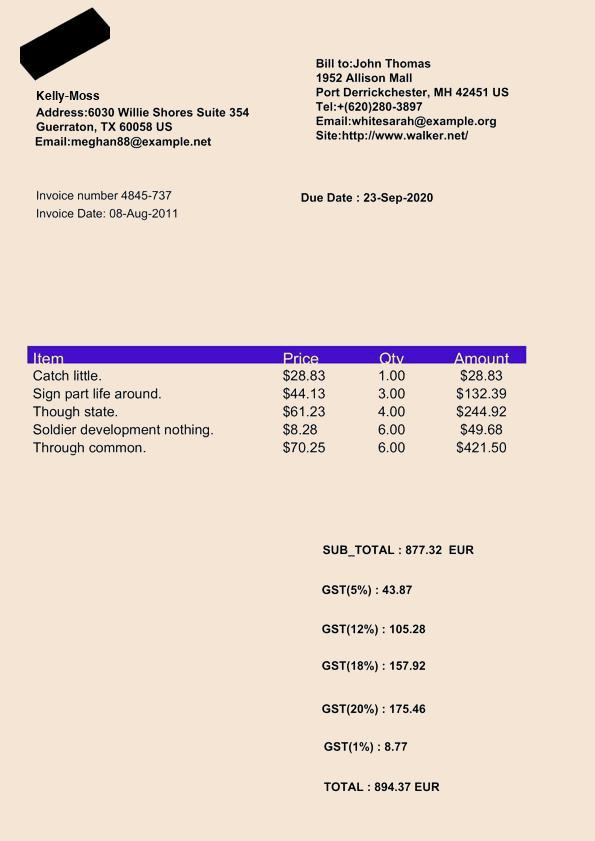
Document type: Invoice